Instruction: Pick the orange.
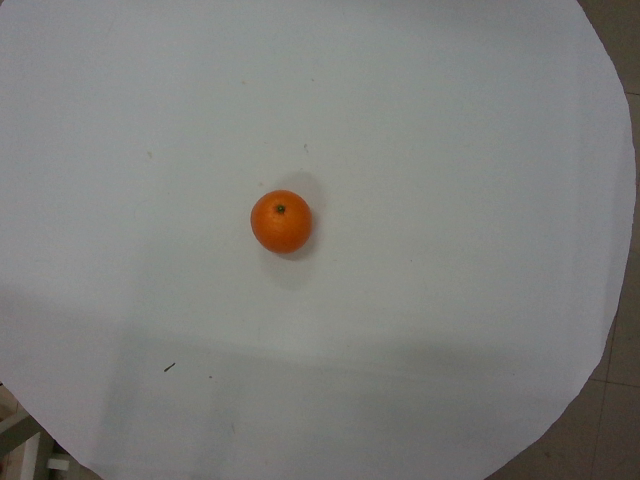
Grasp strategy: vertical